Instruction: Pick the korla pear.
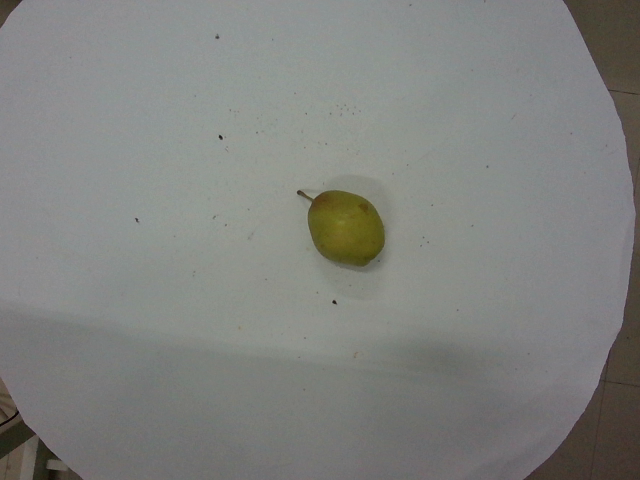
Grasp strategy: vertical